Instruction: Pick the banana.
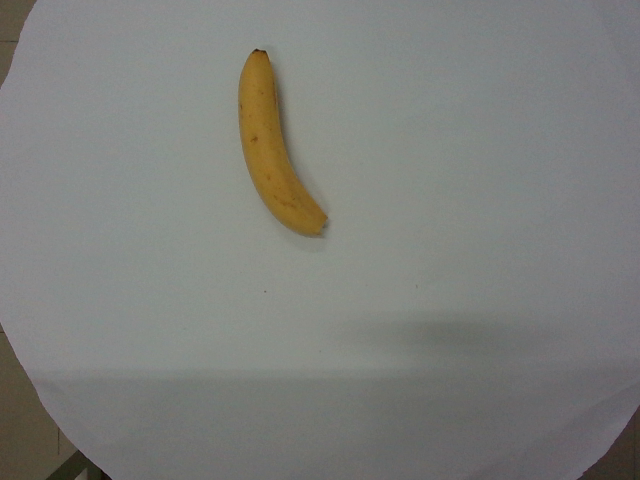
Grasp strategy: vertical